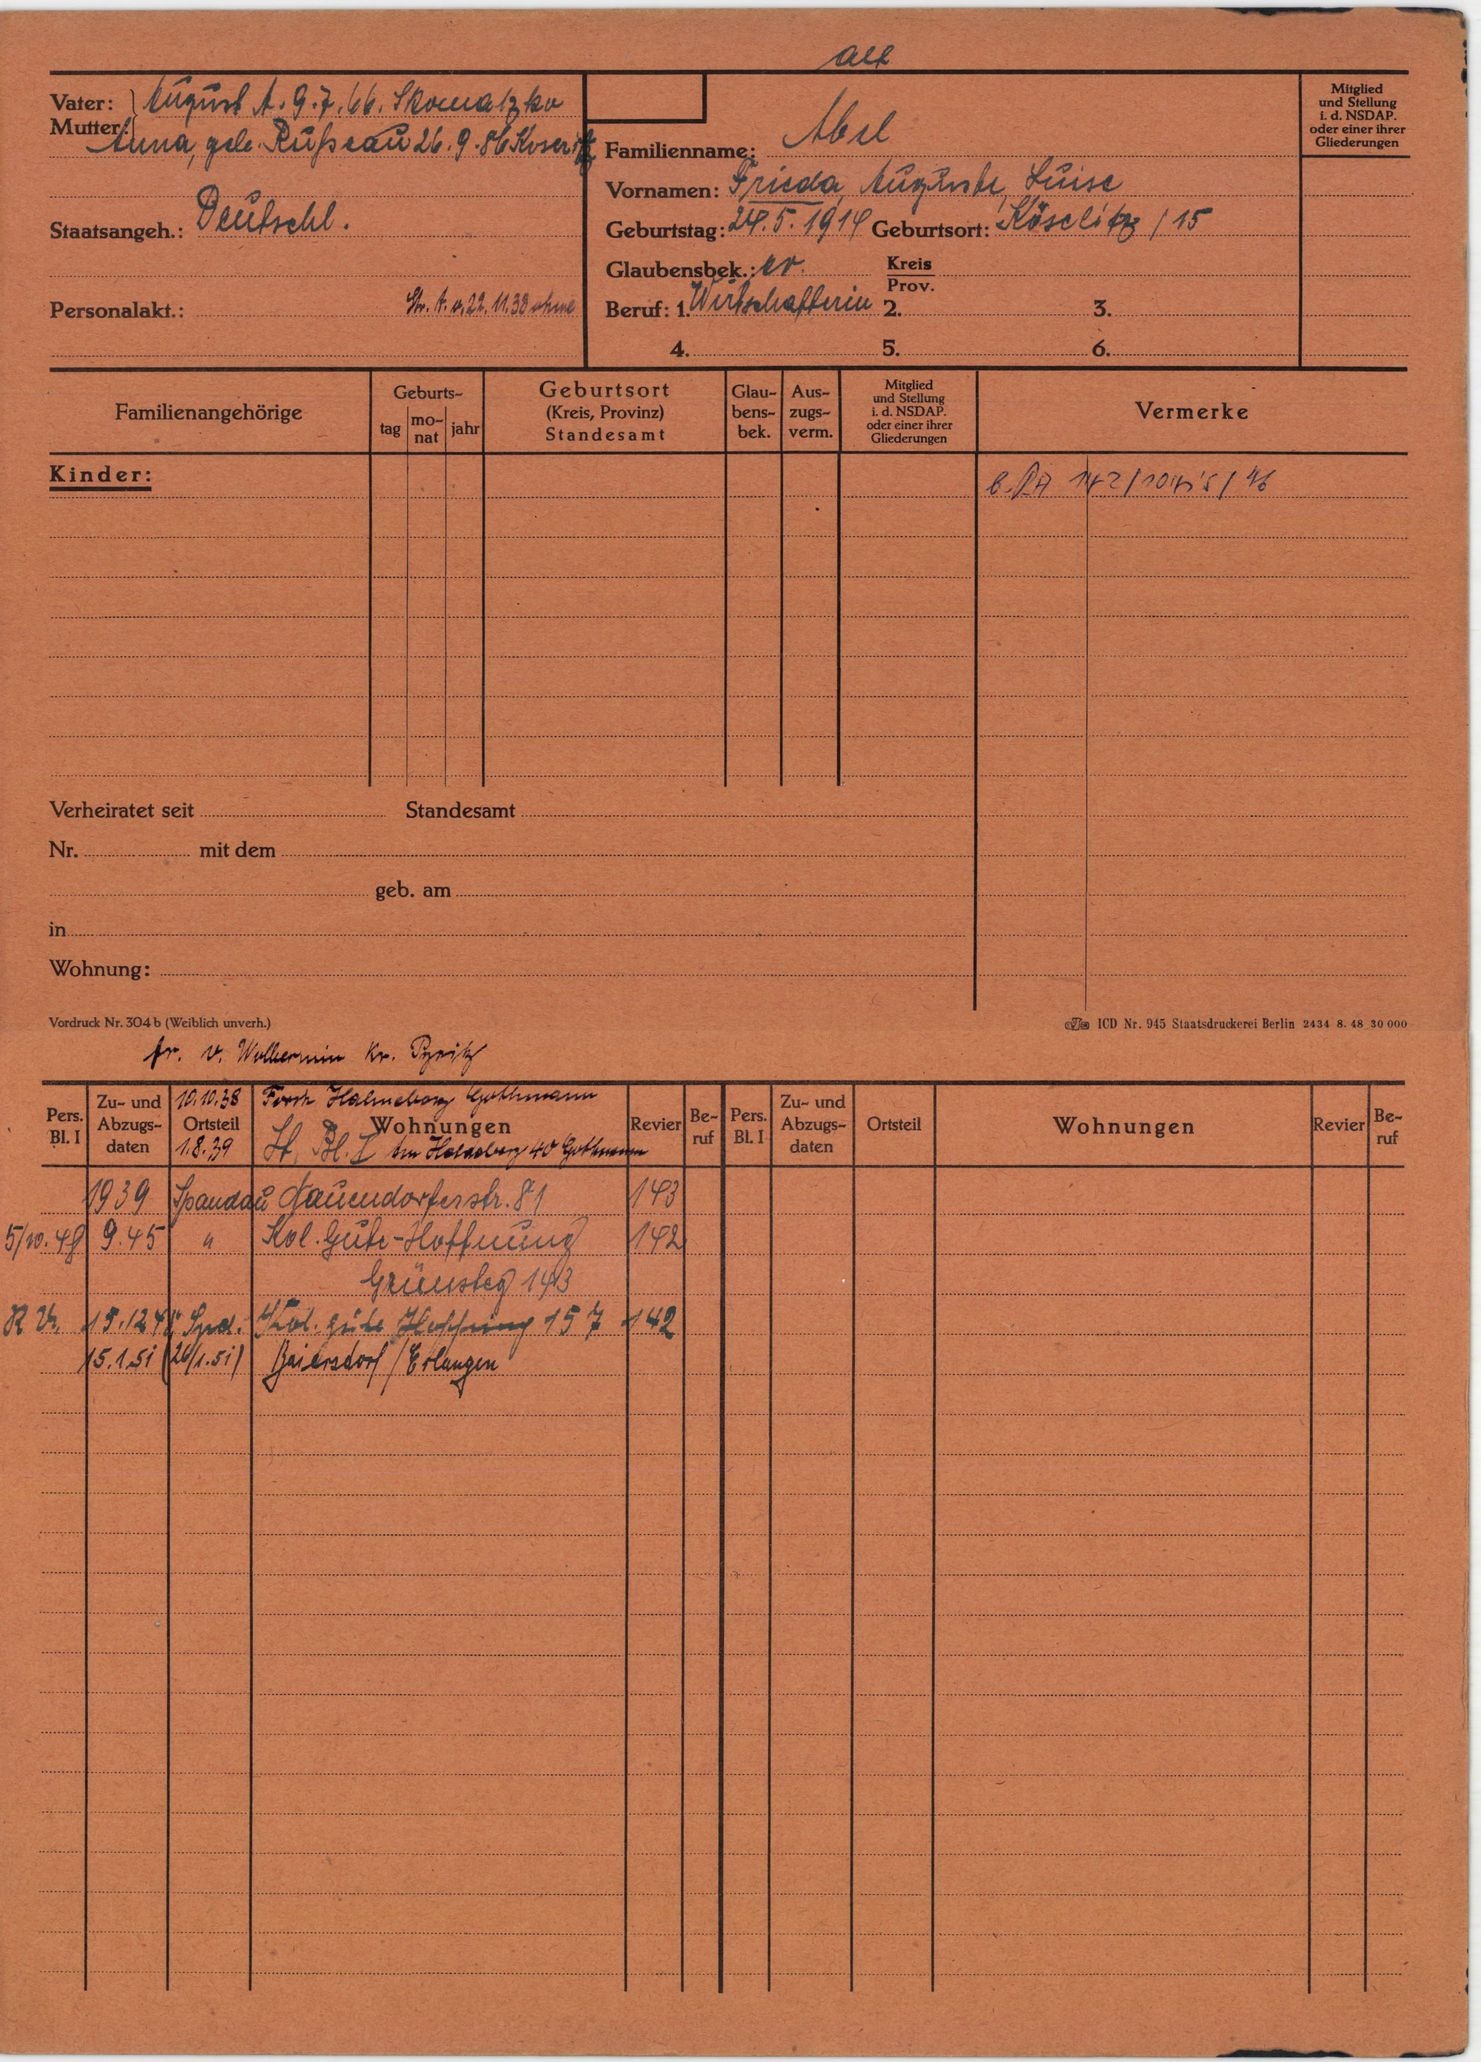
Abel